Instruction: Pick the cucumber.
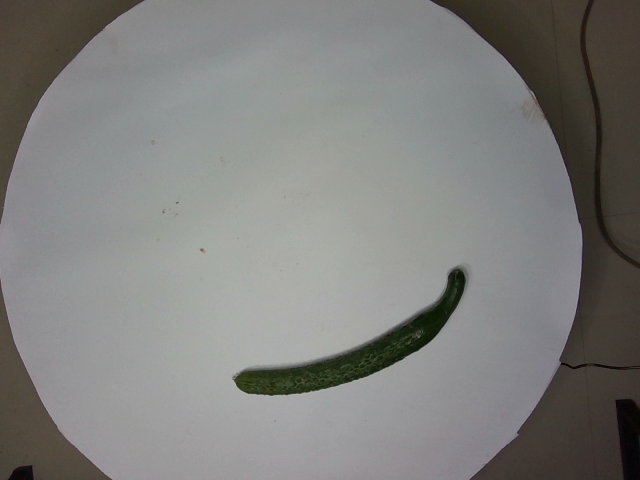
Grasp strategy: vertical